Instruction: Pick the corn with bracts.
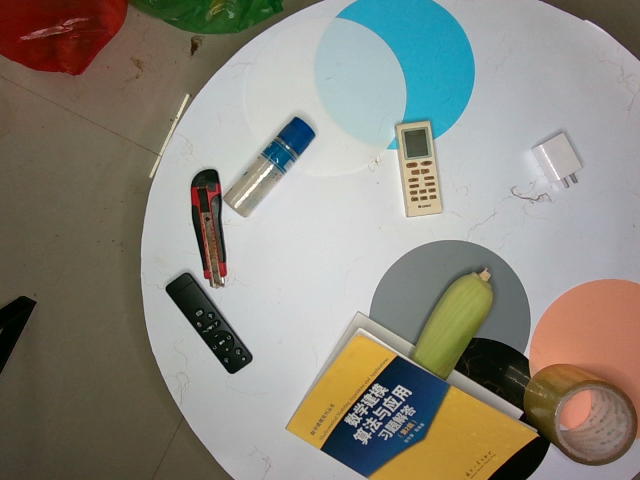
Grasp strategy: vertical